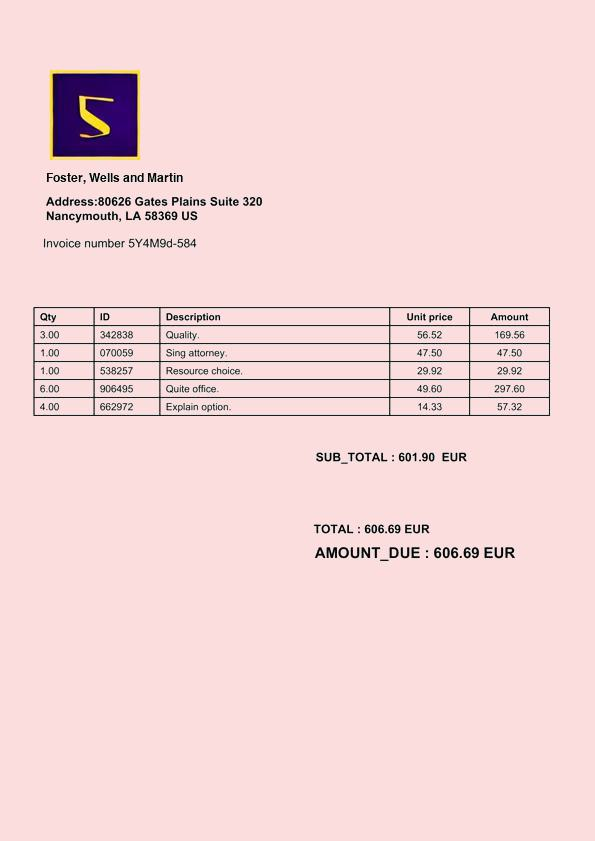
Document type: Invoice